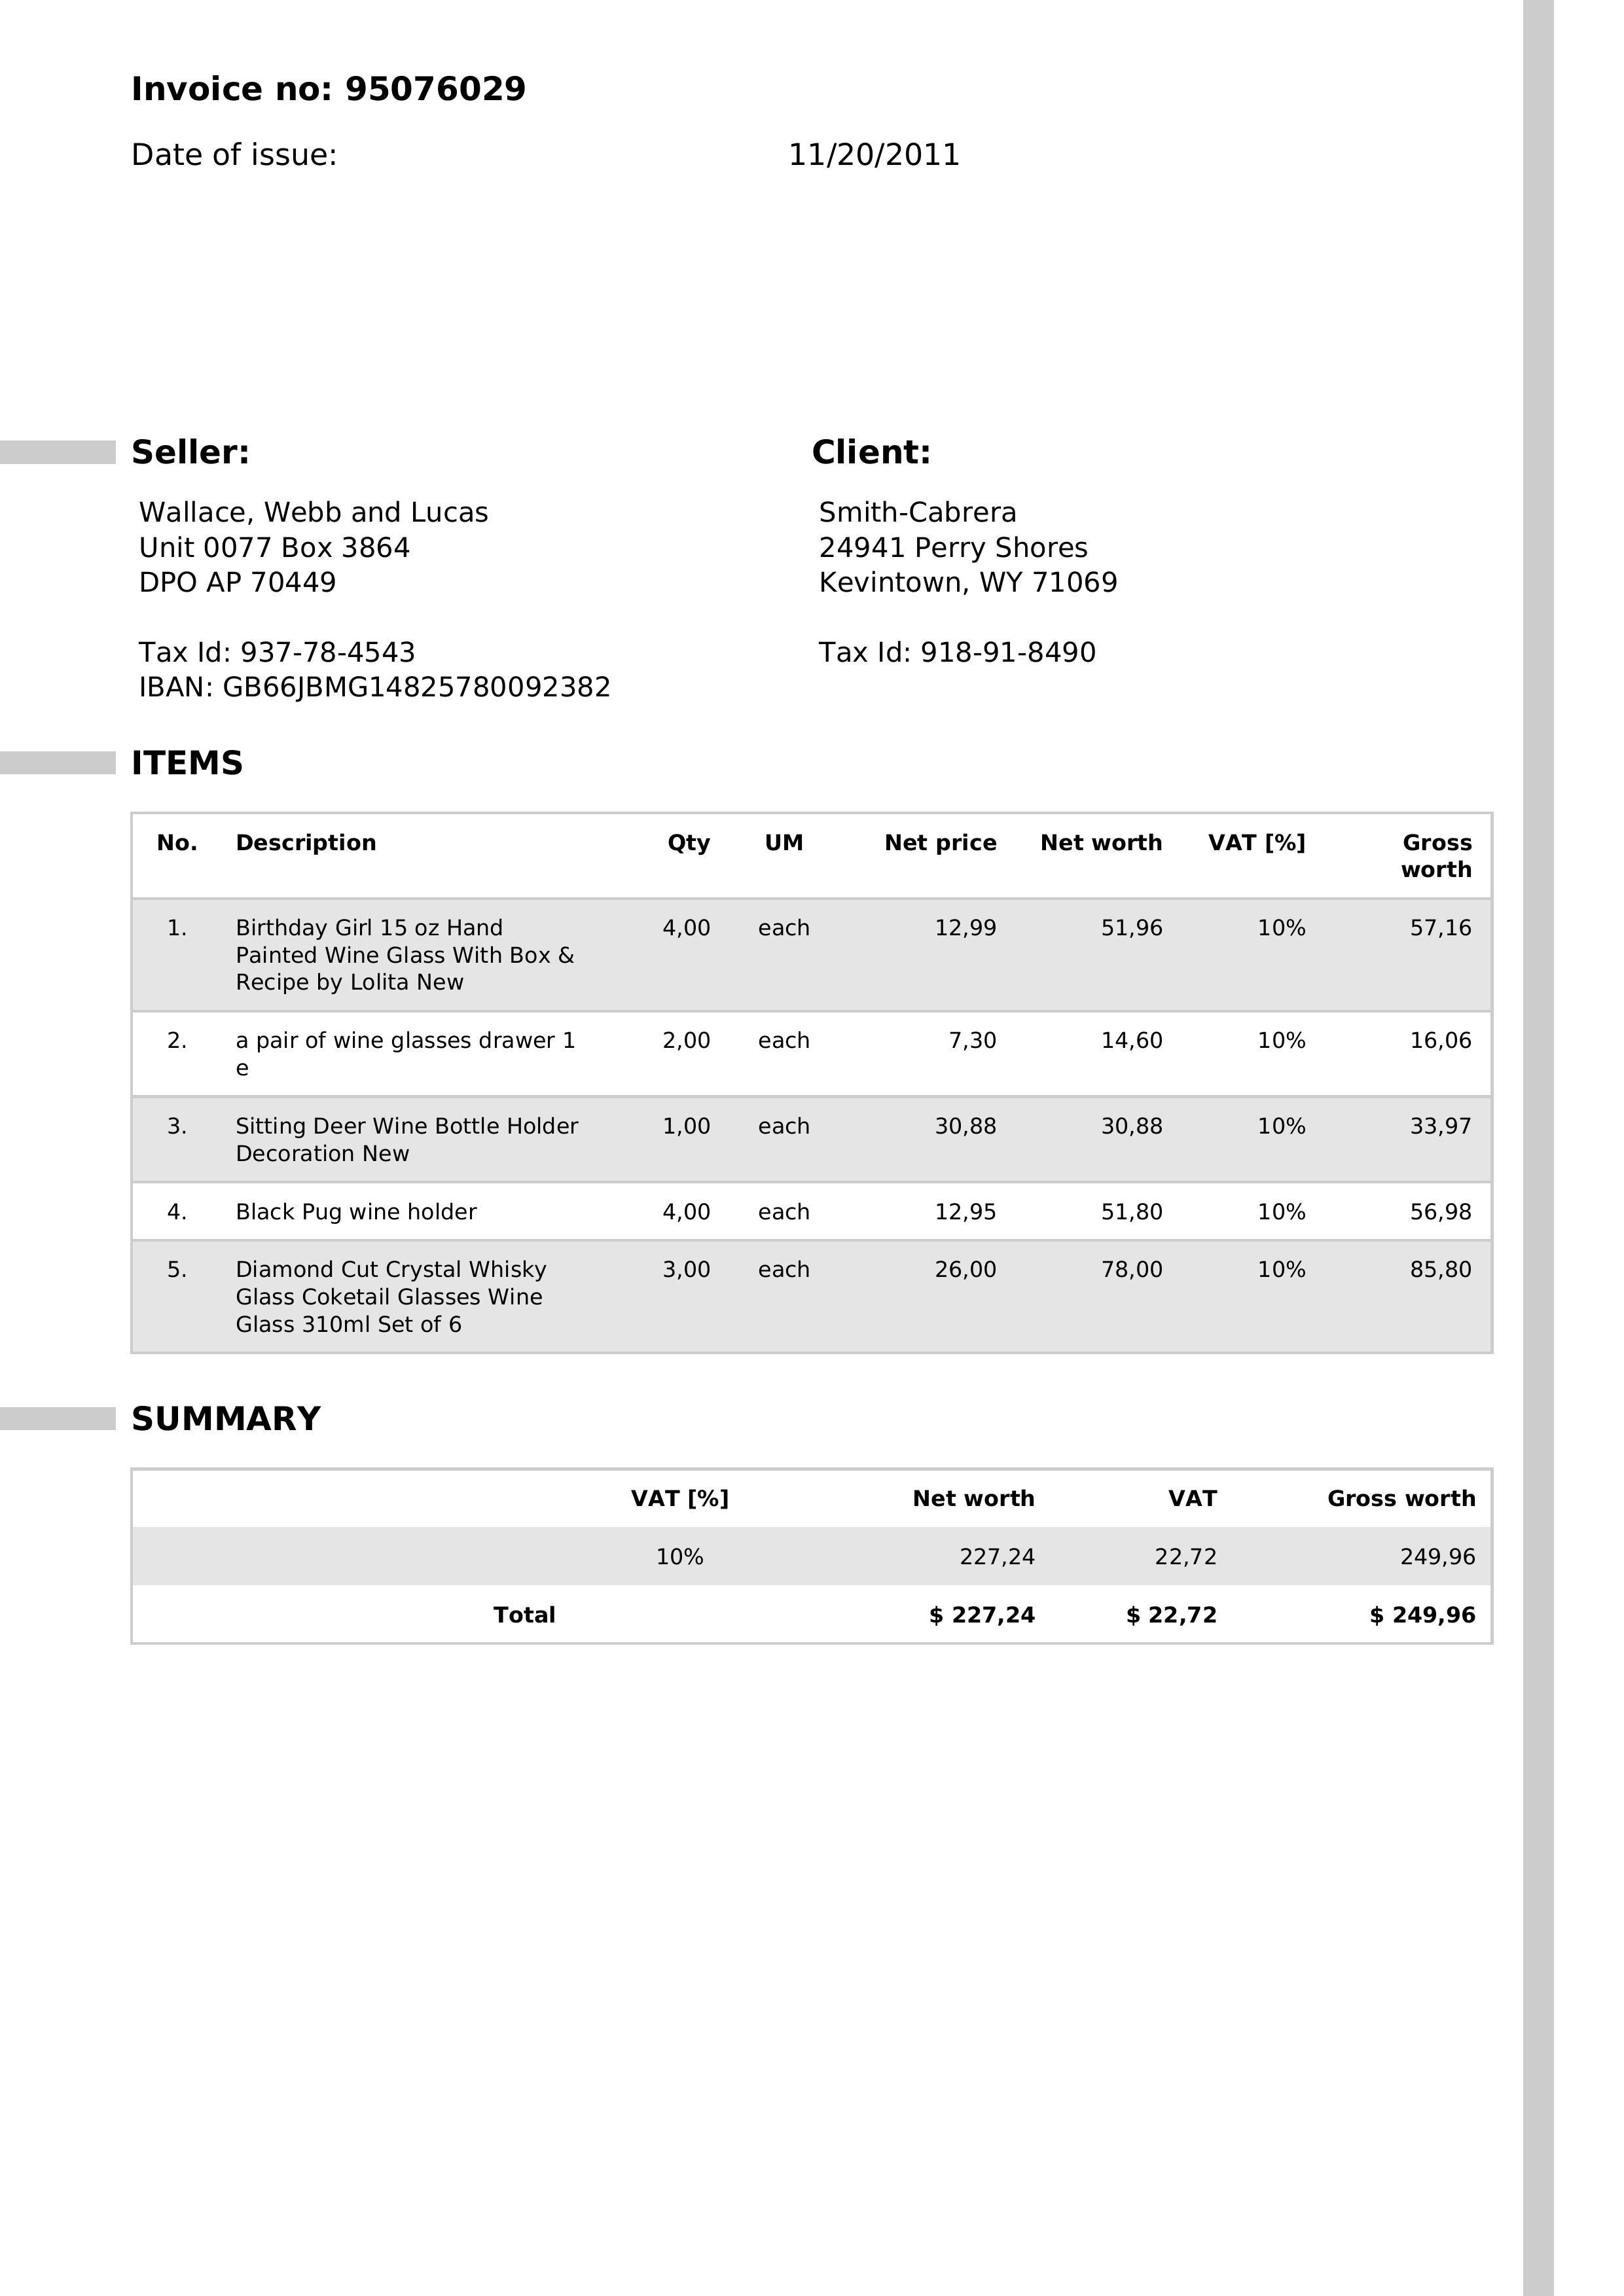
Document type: Invoice